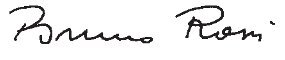
Signature of: bruno rossi